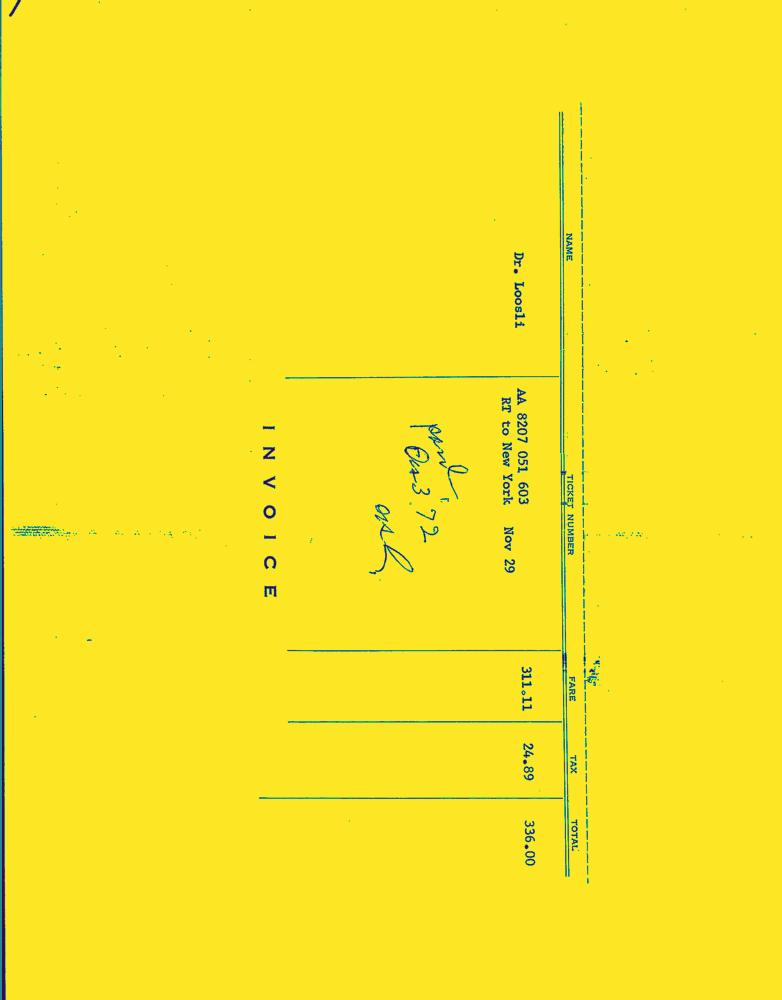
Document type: Invoice-Doc